Question: Which state is mentioned in the document?
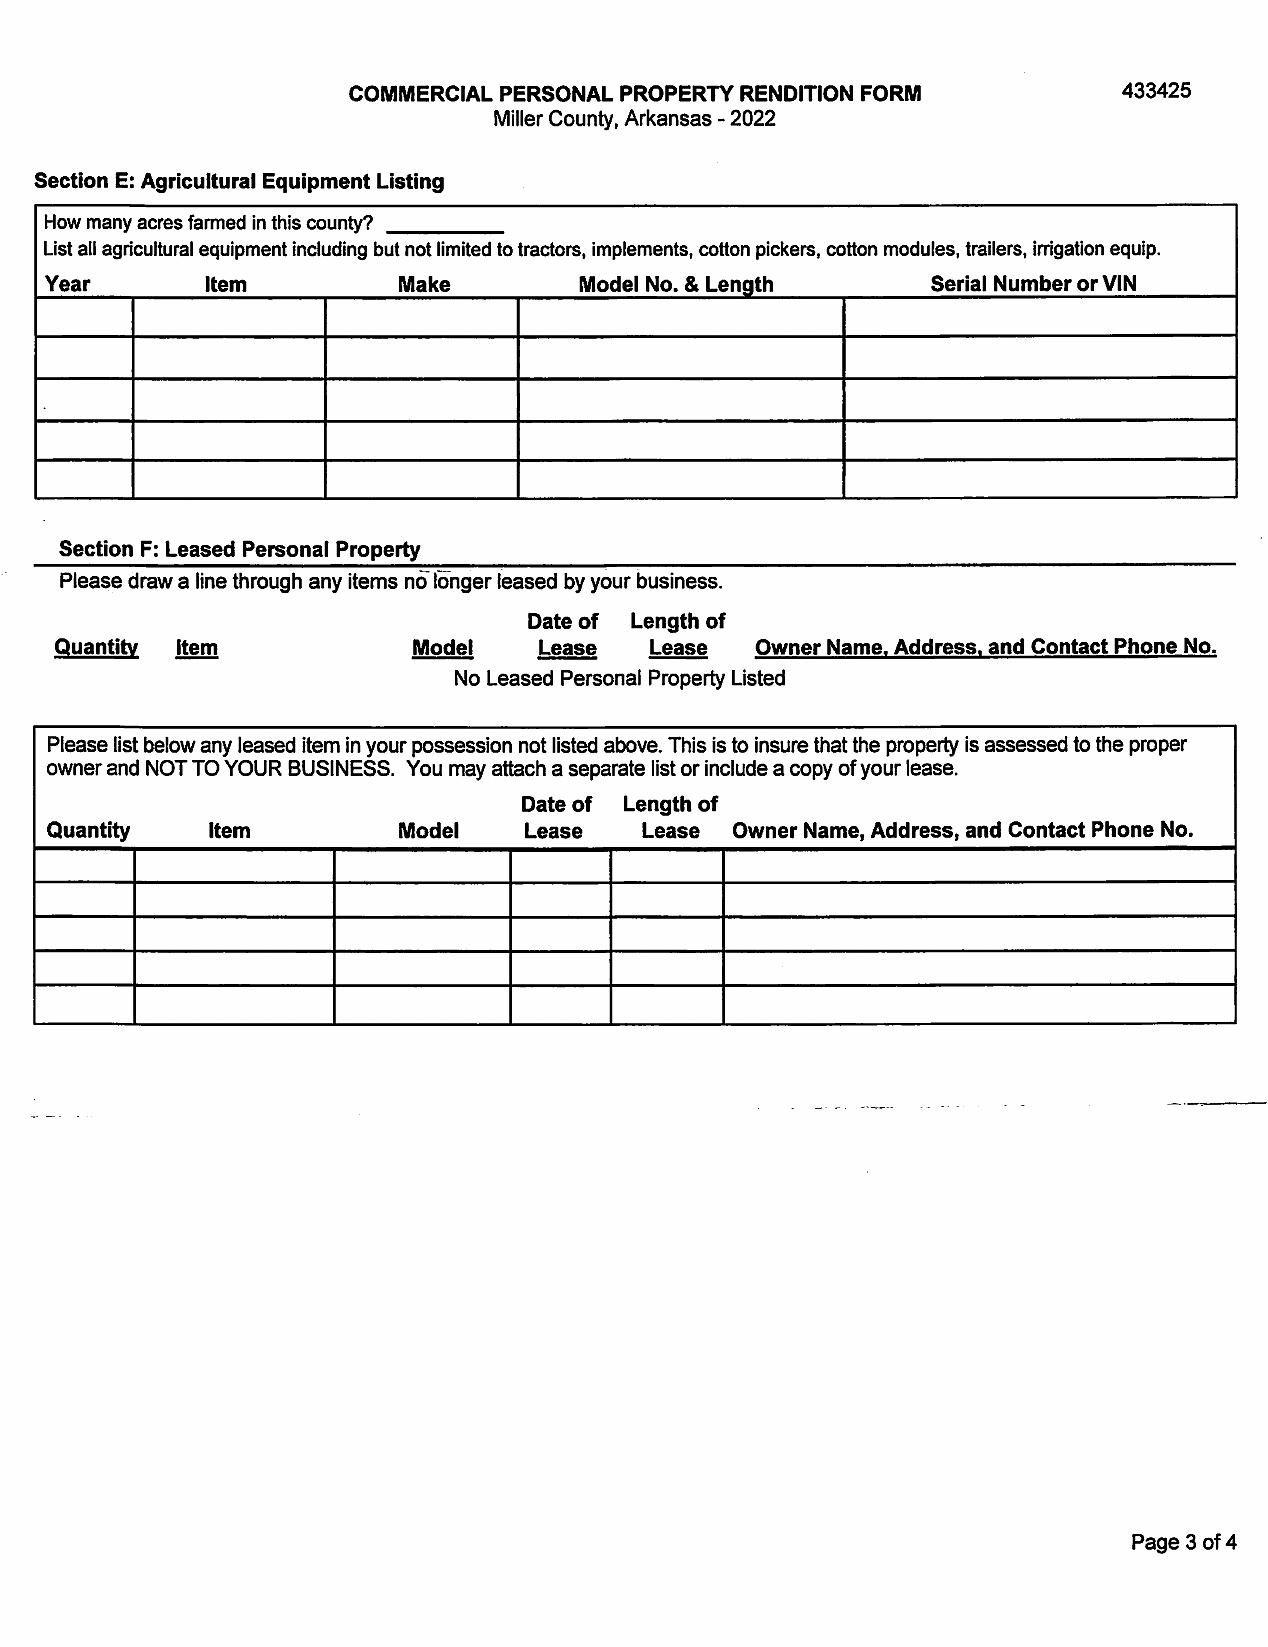
Answer: "Arkansas"